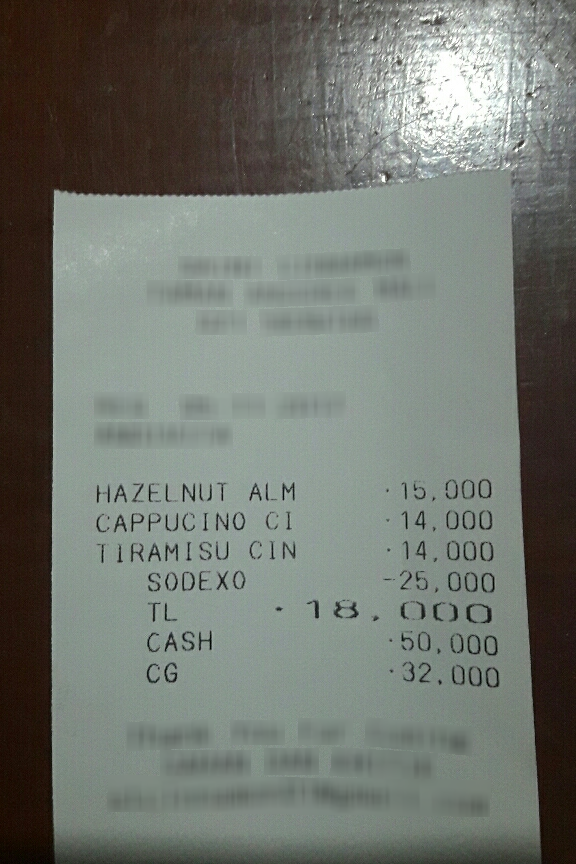
Number of items: 3
Other charges: -25,000
Total: 18,000
OCR text regions:
text: HAZELNUT
text: ALM
text: 15,000
text: CAPPUCINO
text: CI
text: 14,000
text: TIRAMISU
text: CIN
text: 14,000
text: SODEXO
text: -25,000
text: TL
text: 18,000
text: CASH
text: 50,000
text: CG
text: 32,000